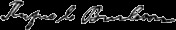
Signature of: rufus columbus burleson